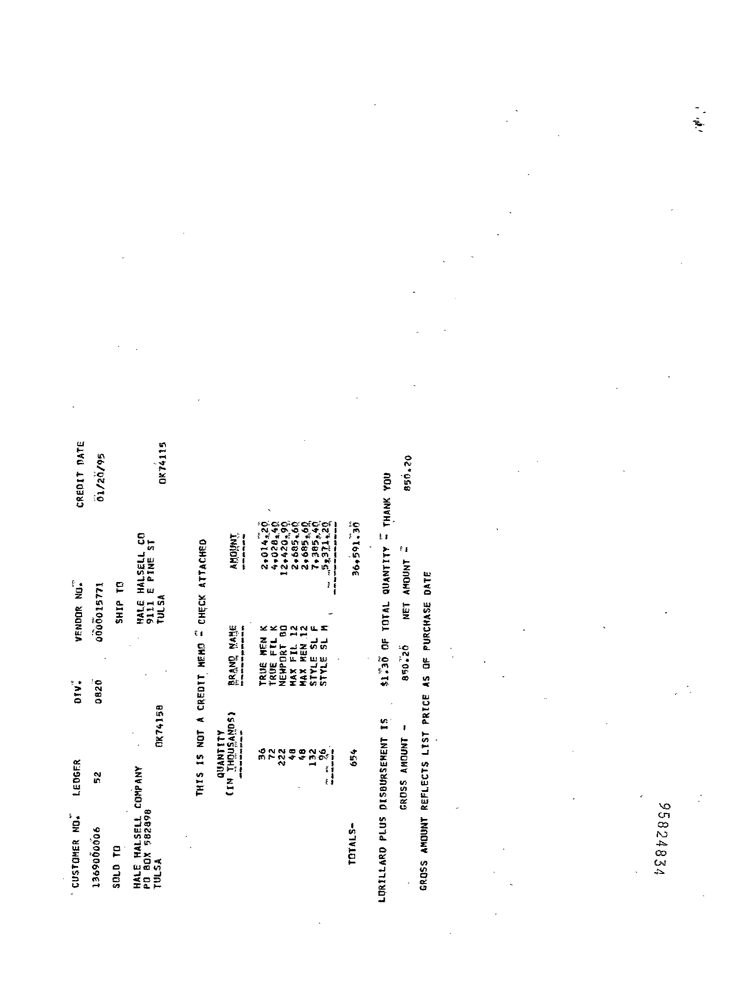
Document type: Invoice